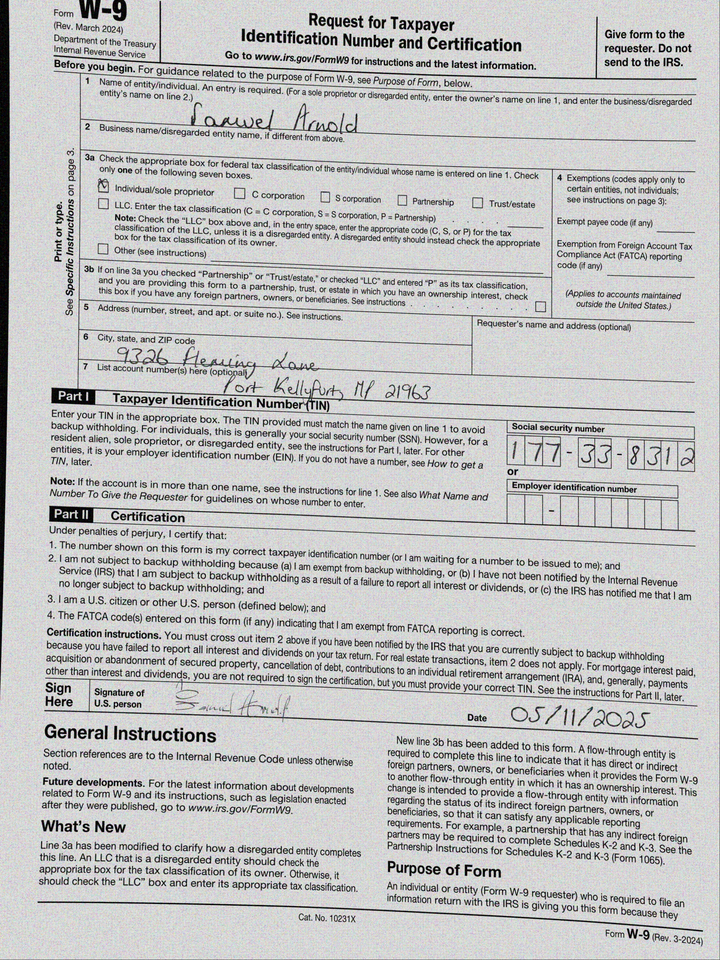
adr1: 9326 Fleming Lane
adr2: Port Kellyfurt, MP 21963
cbx: yes
ssn: 177338312
enm: Samuel Arnold
sdt: 05/11/2025